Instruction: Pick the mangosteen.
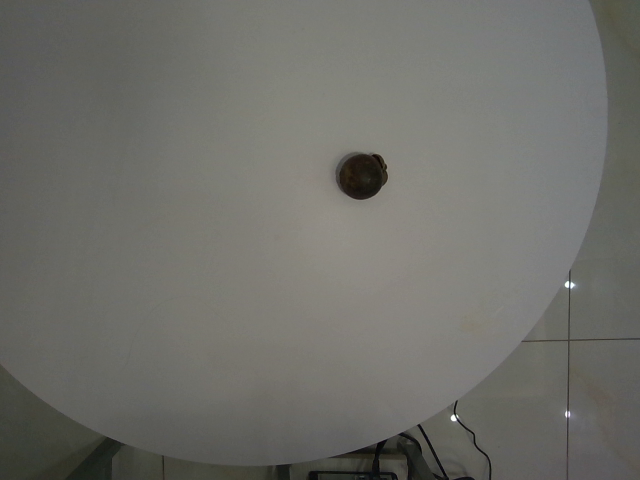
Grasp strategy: vertical